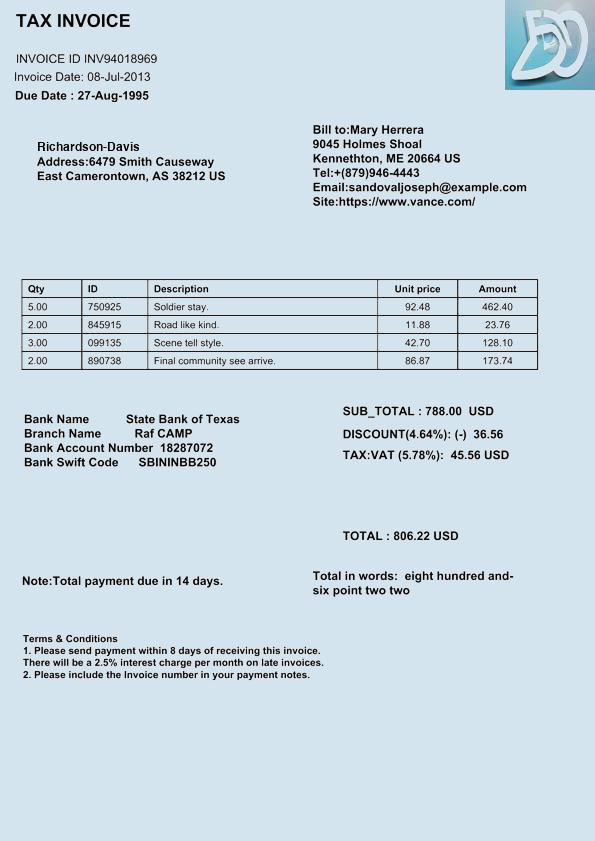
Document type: Invoice